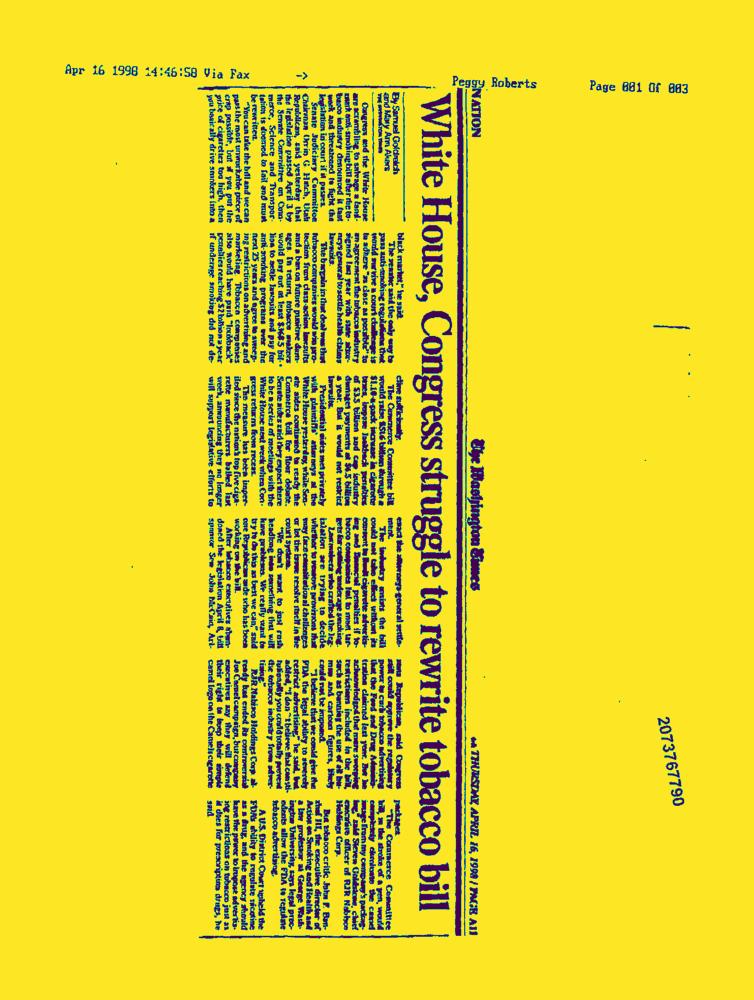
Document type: News-Article